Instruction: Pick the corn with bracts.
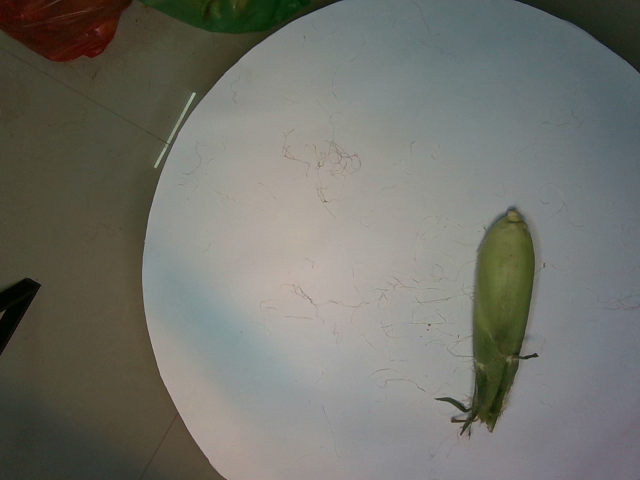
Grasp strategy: vertical